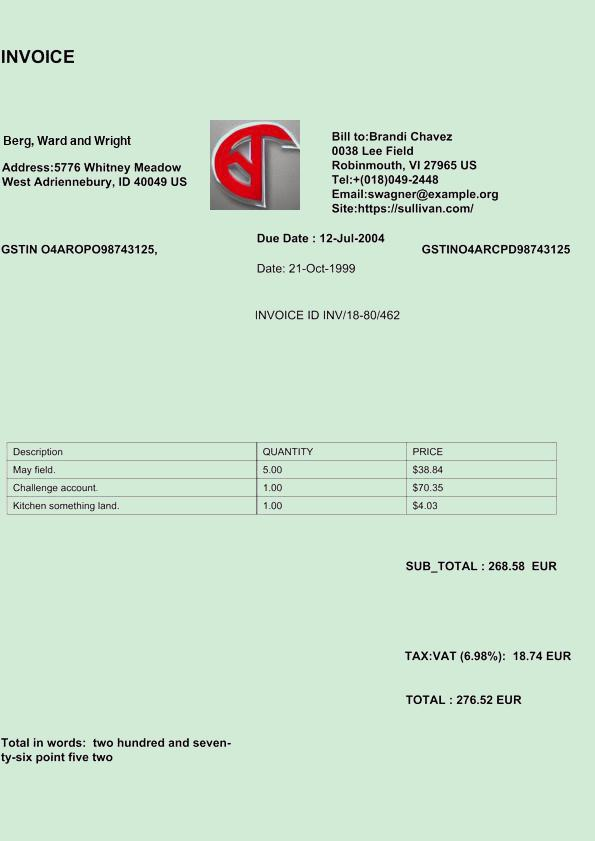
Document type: Invoice